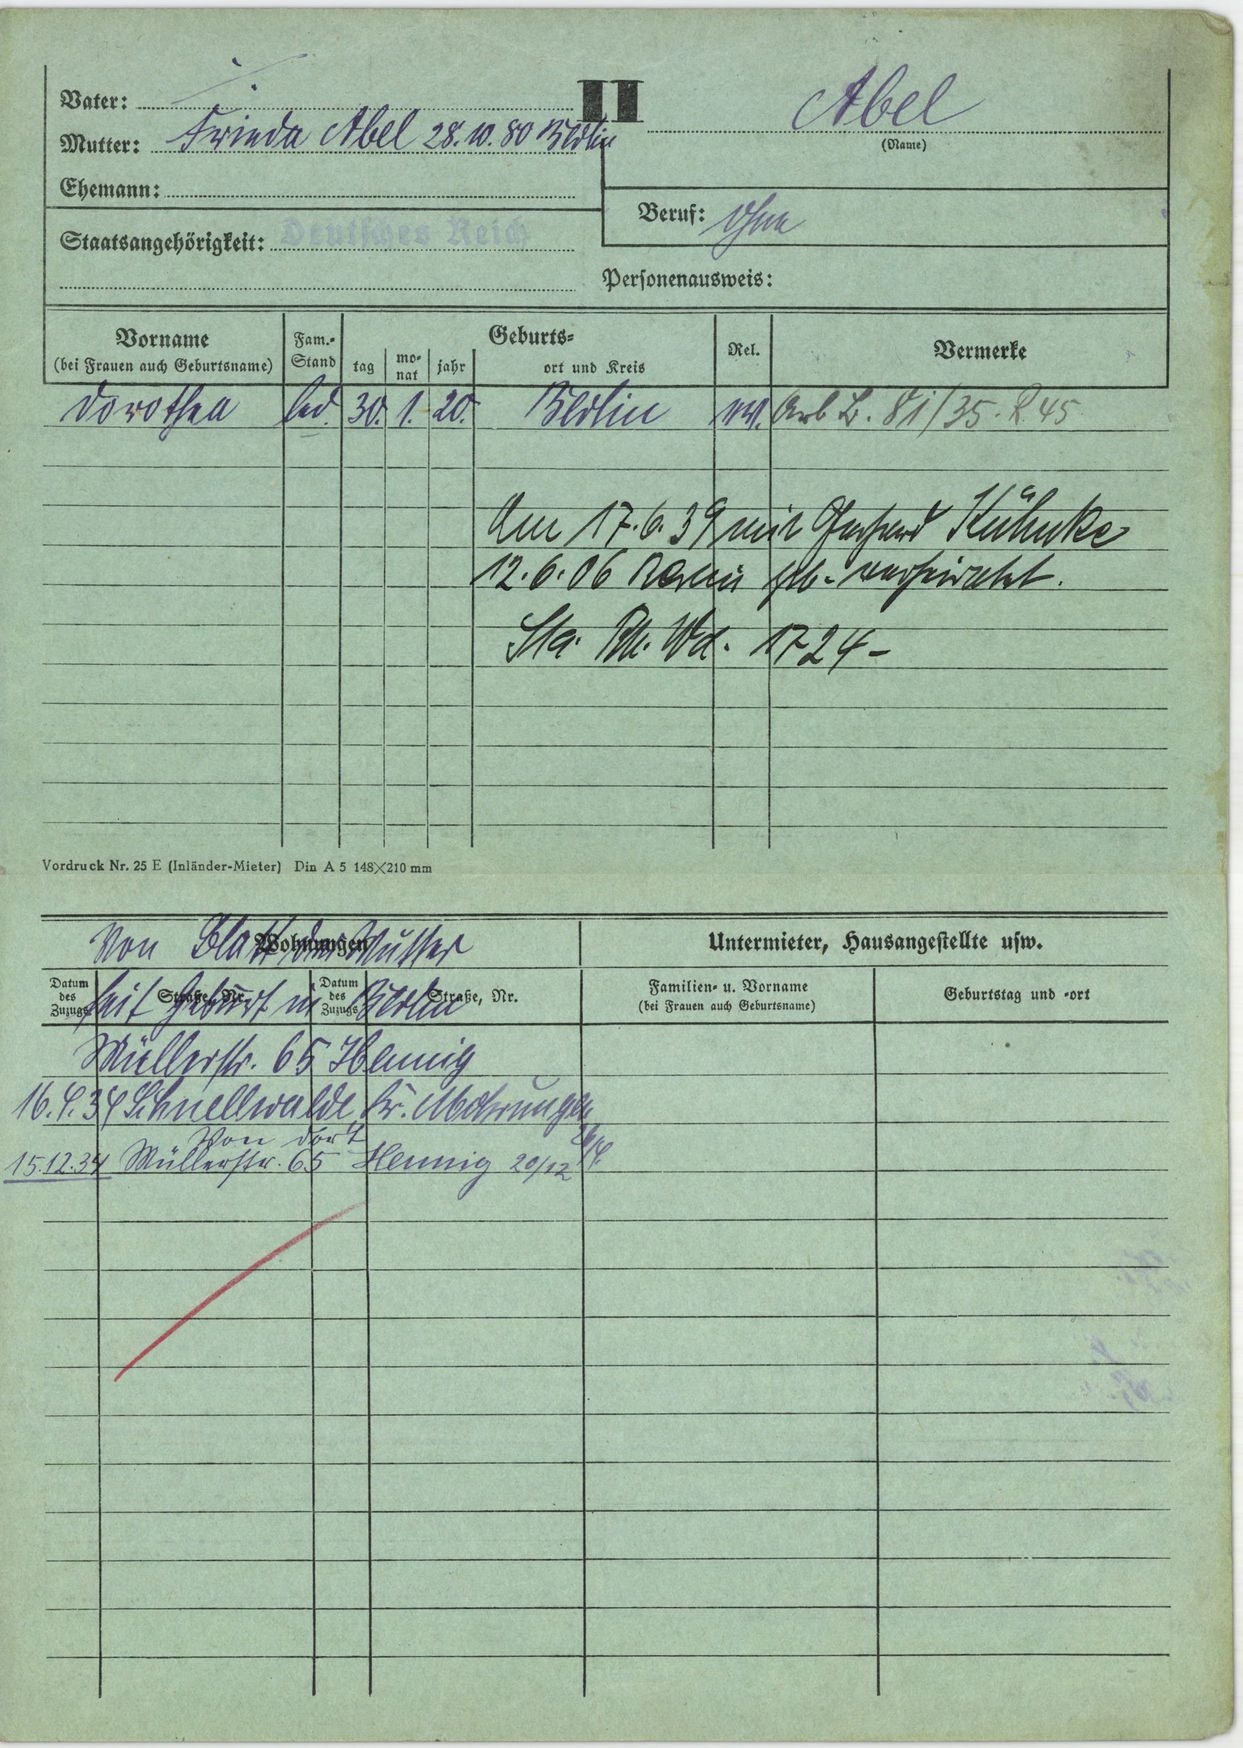
Abel